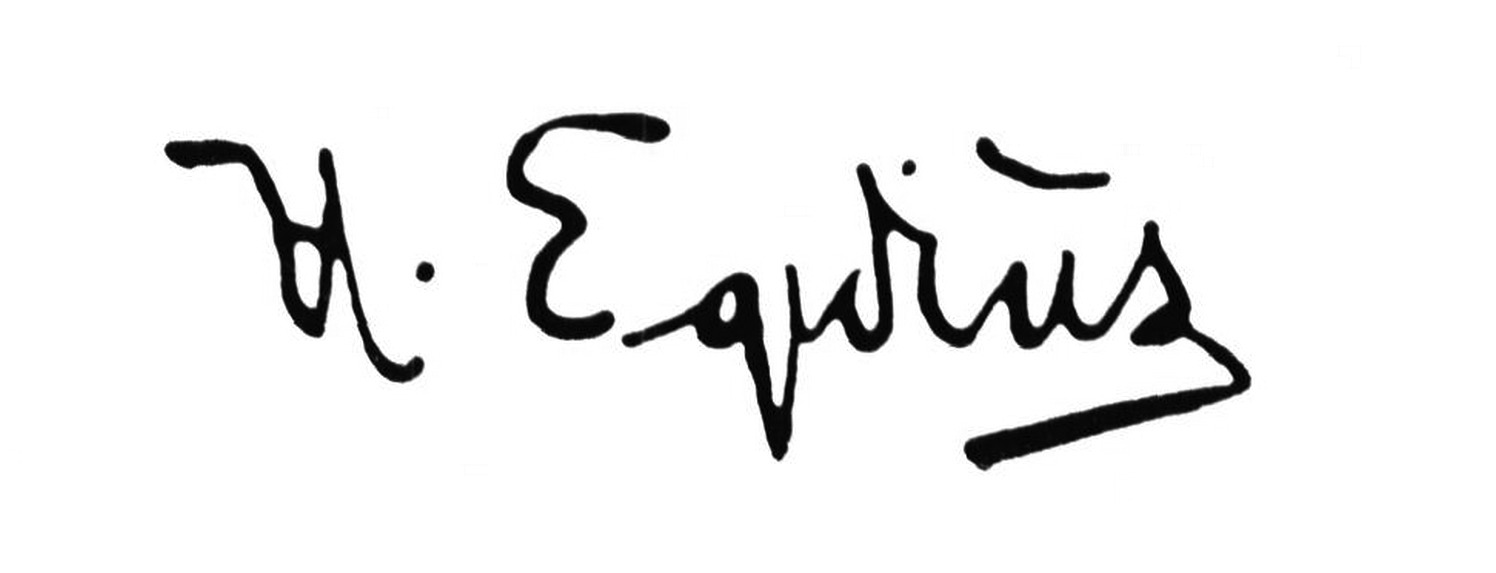
Signature of: halfdan egedius